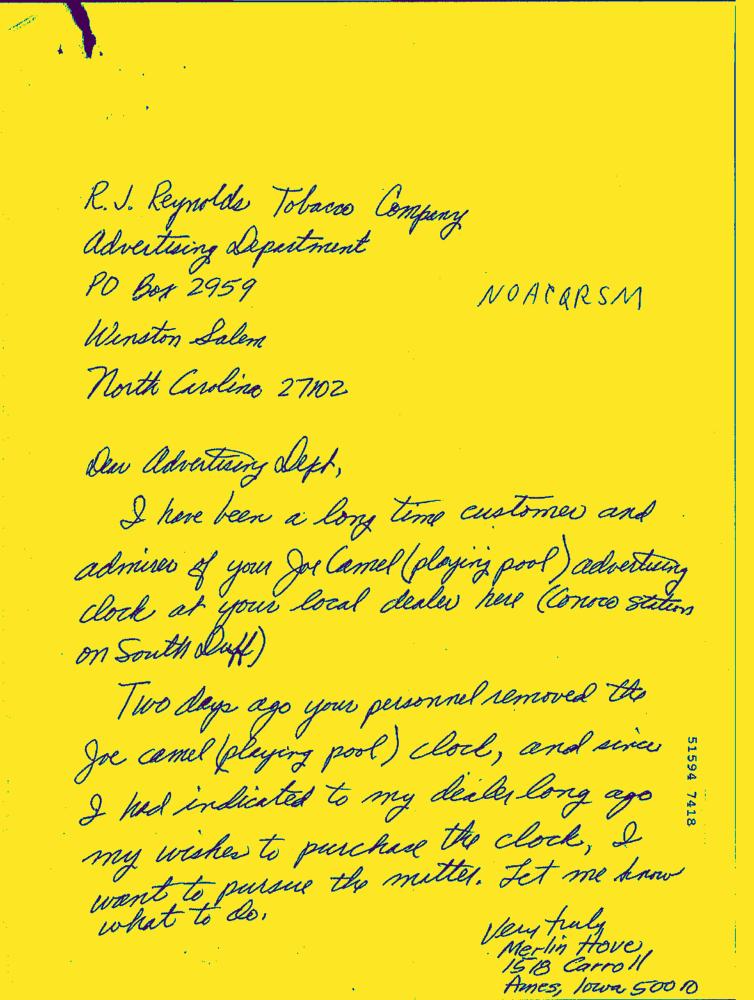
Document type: Hand-Written